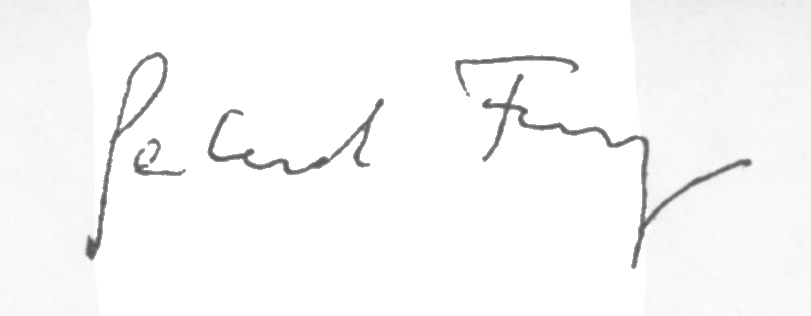
Signature of: gerhard frey